Question: What is the date of the hearing as scheduled in the document?
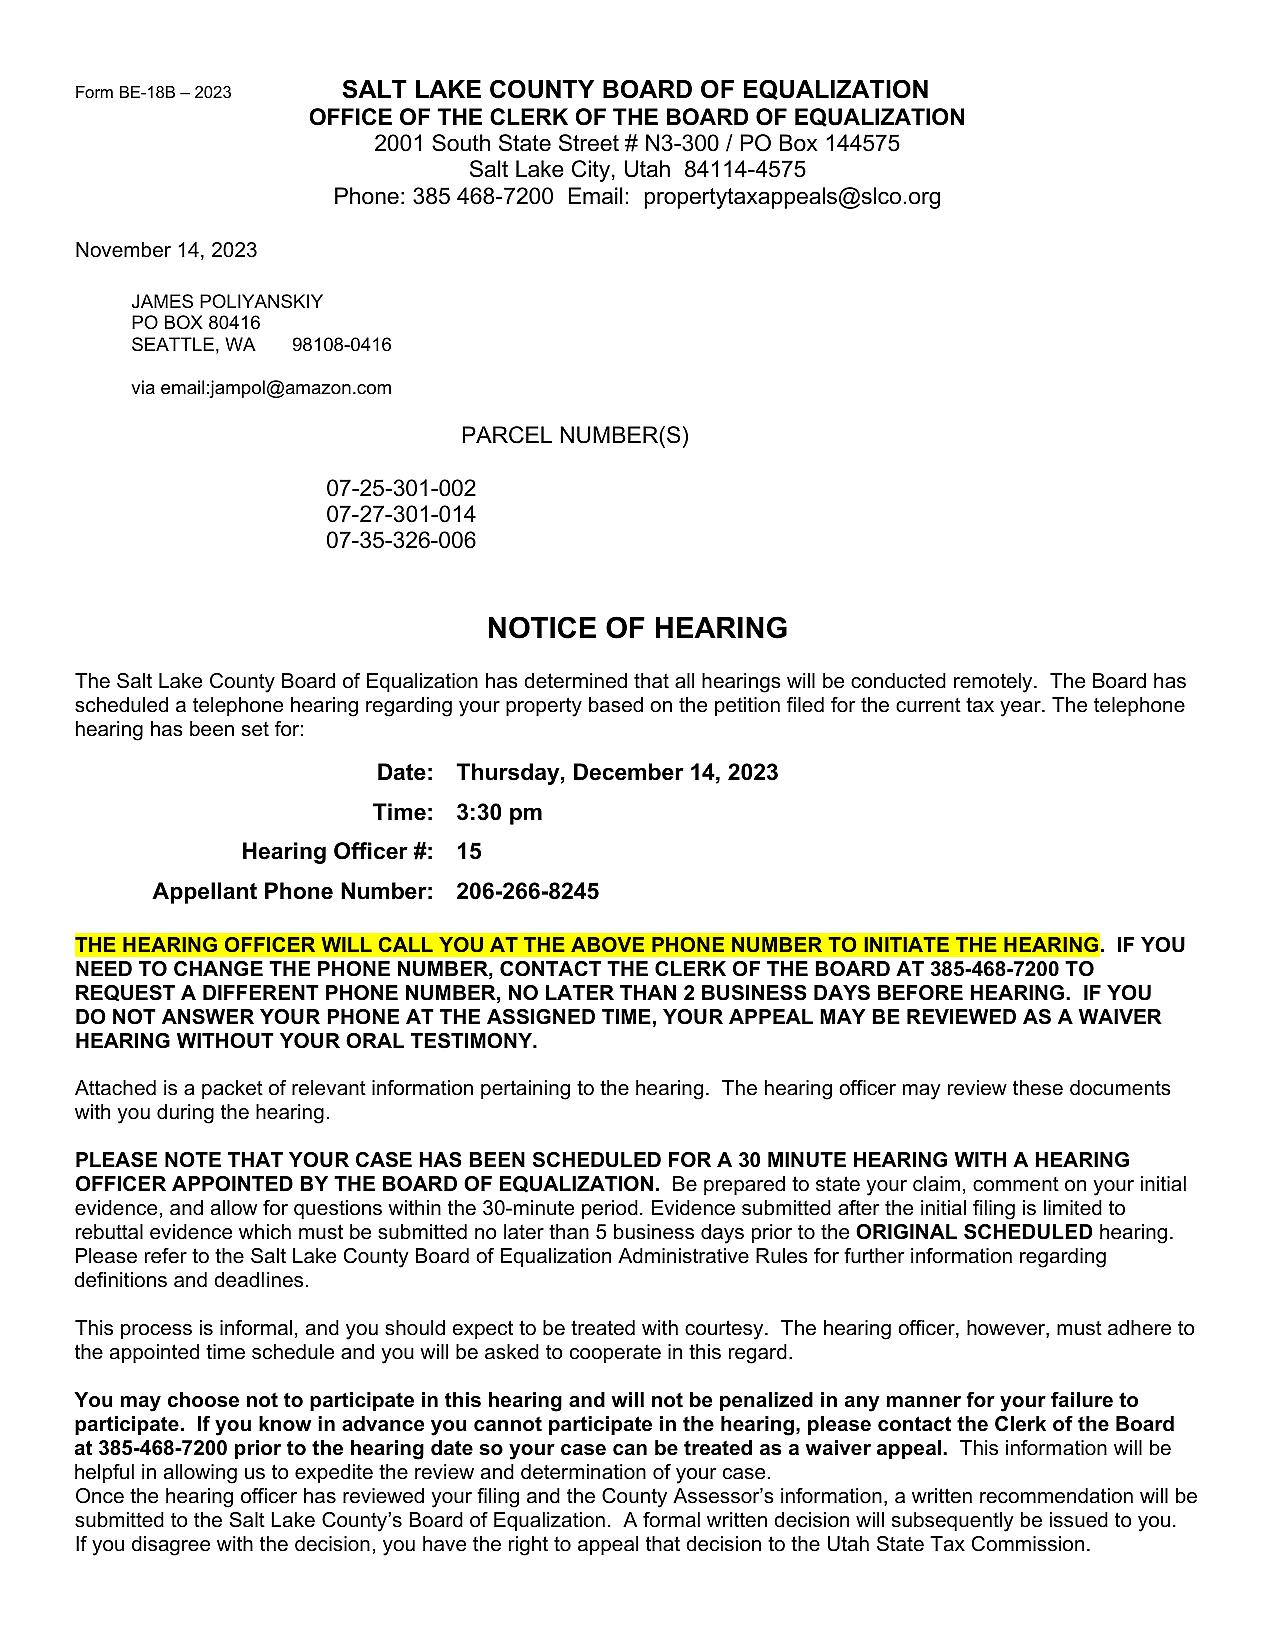
Answer: "Thursday, December 14, 2023"